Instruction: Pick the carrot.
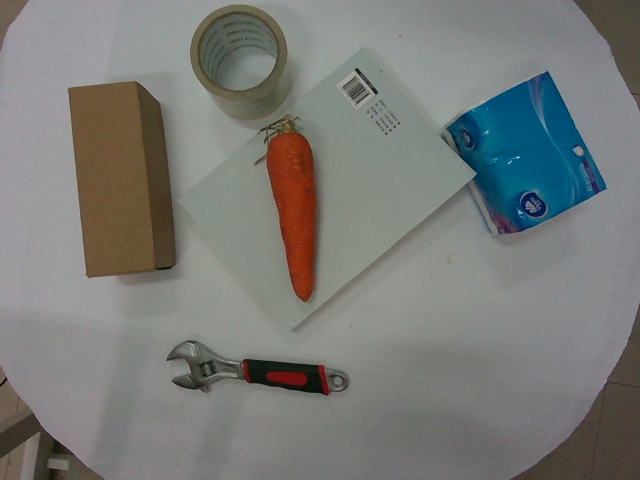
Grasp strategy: vertical